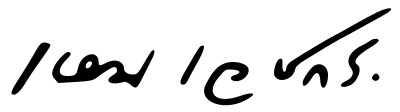
Signature of: hem vejakorn